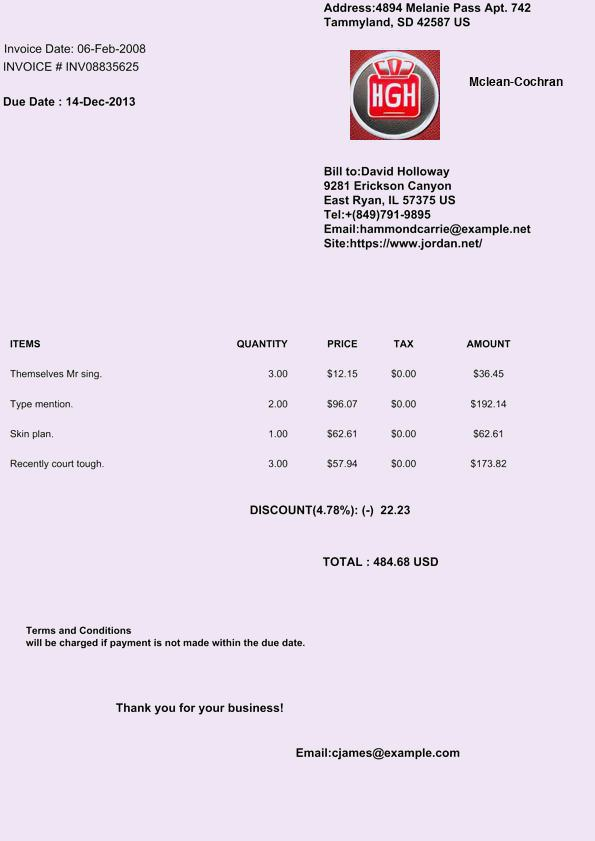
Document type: Invoice